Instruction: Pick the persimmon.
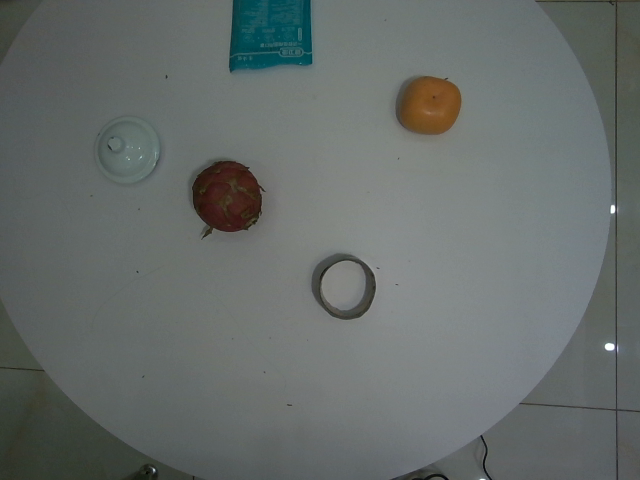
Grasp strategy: vertical